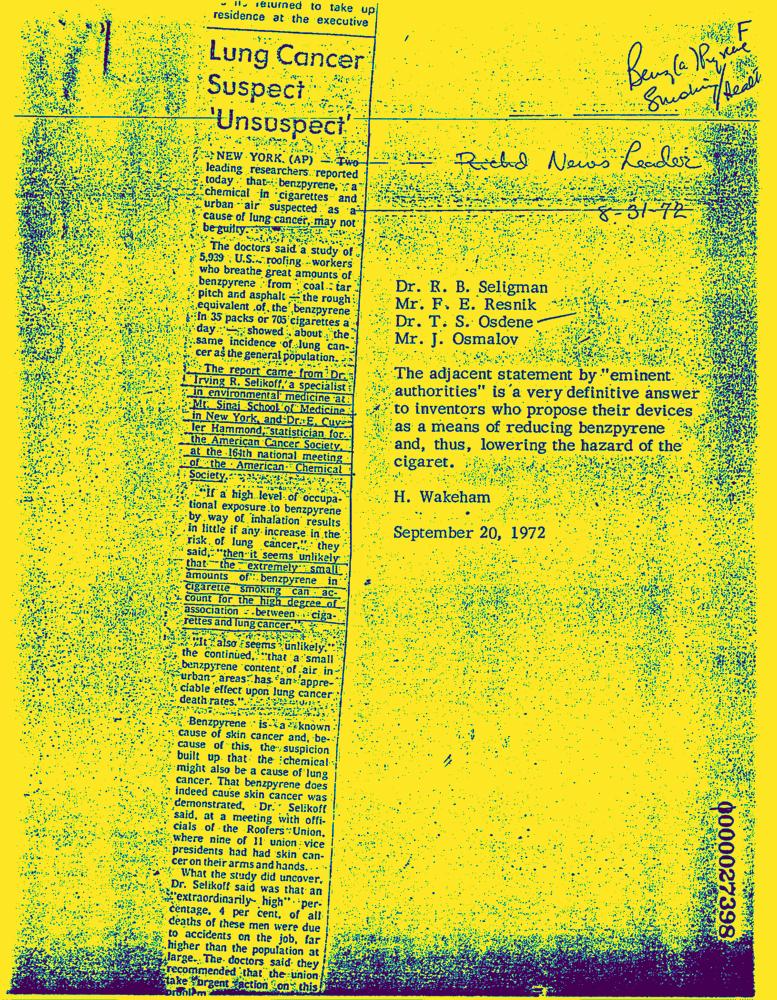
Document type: News-Article